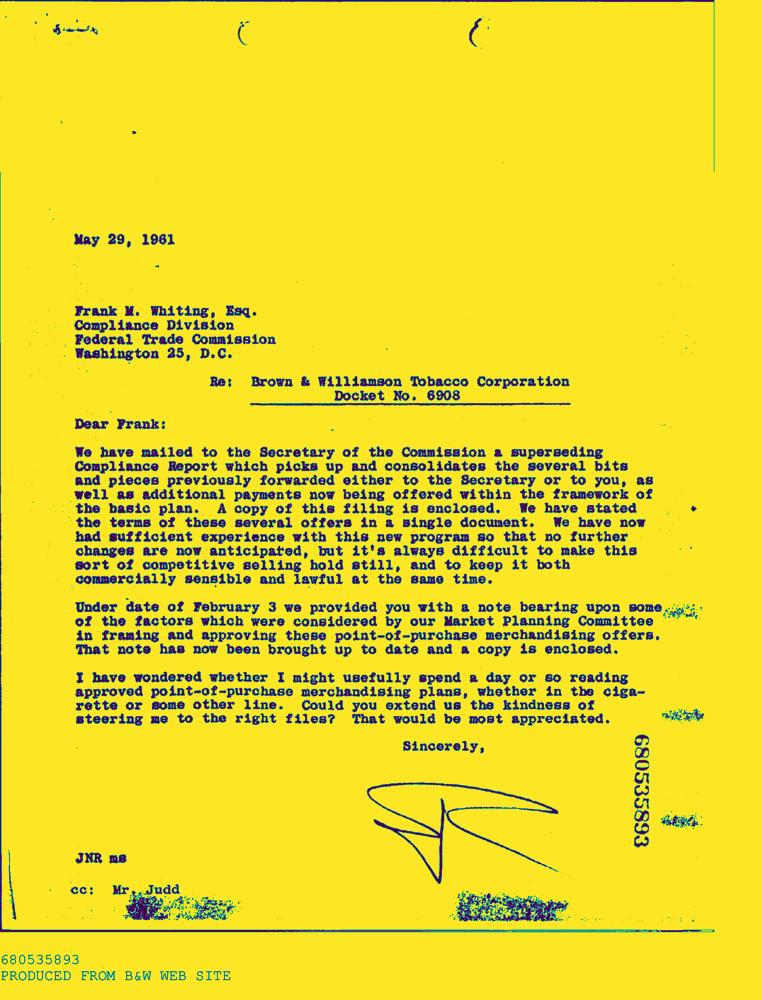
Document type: Letter-Doc